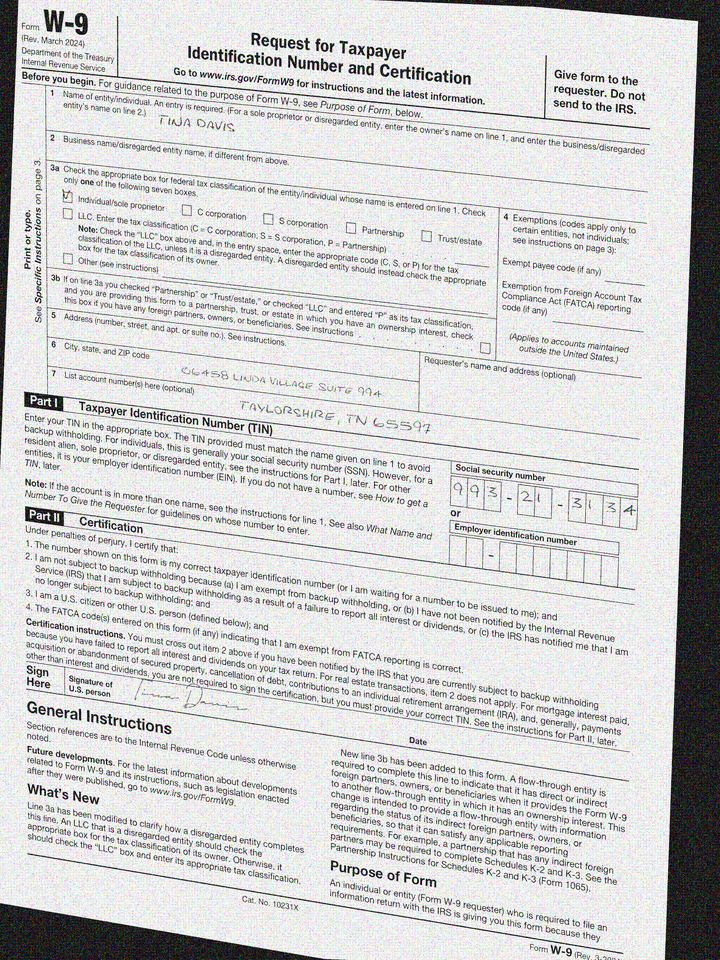
adr1: 06458 Linda Village Suite 994
adr2: Taylorshire, TN 65597
cbx: yes
ssn: 993213134
enm: Tina Davis